Question: How is the history relevant to the case?
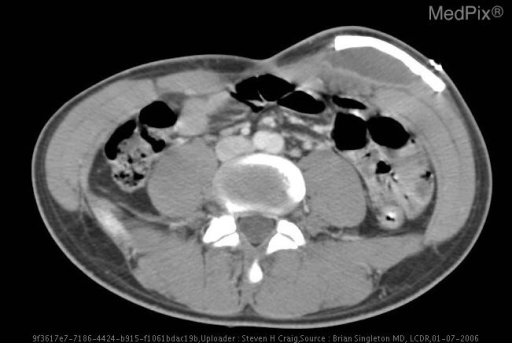
Answer: The patient's history of 26 yo man developed persistent GI symptoms after craniocerebral trauma. is key in understanding the case.